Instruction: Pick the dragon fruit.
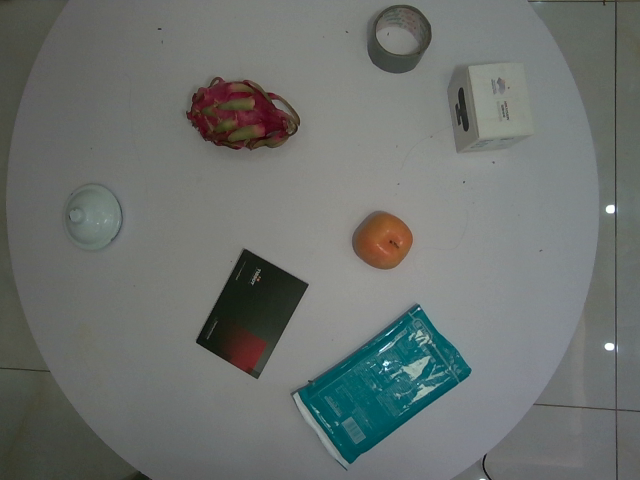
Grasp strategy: vertical